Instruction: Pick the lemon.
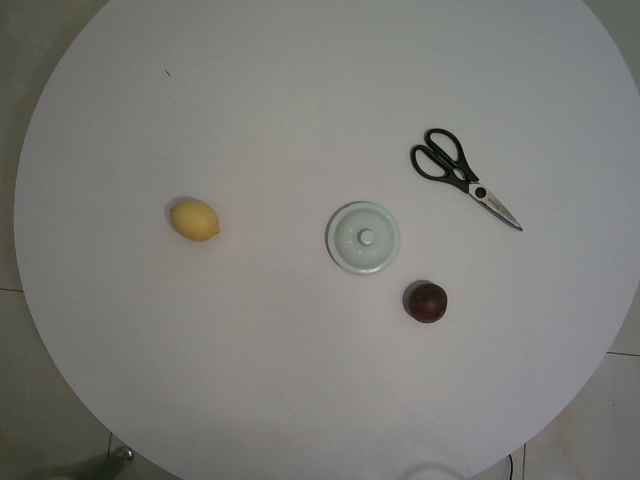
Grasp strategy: vertical